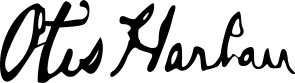
Signature of: otis harlan